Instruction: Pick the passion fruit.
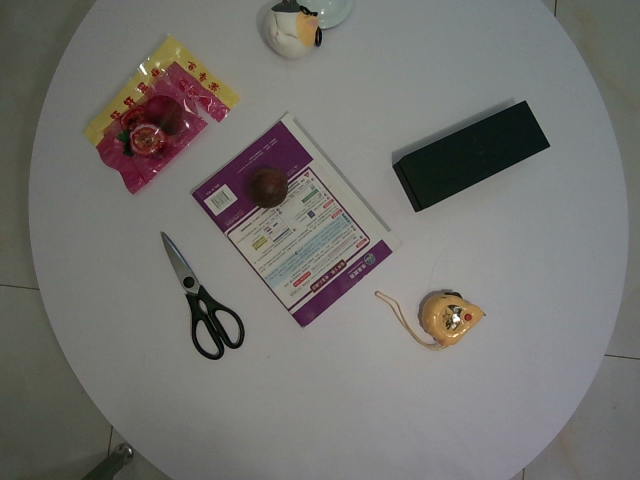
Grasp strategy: vertical